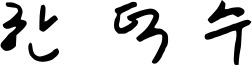
Signature of: han duck soo